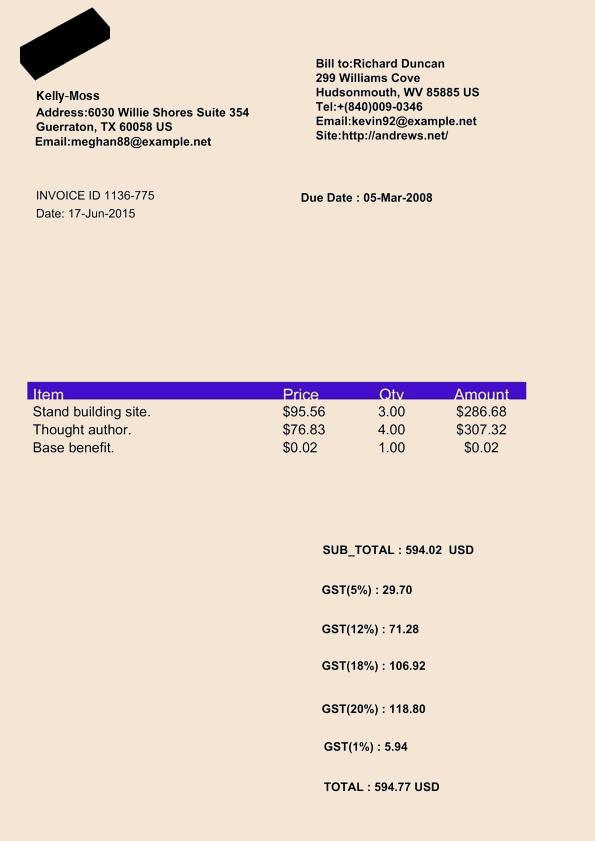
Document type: Invoice